Question: Describe the condition in detail:
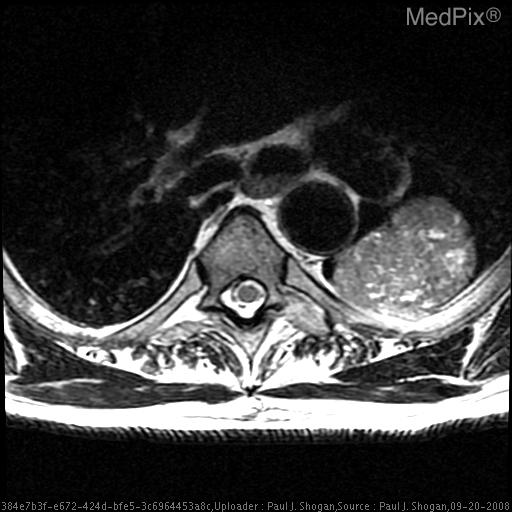
Answer: The disease is discussed as: Lesions/Condition:   Pulmonary Hamartoma

Predisposing Factors:

Most commonly occurs in the fourth to fifth decade.  Most common chromosomal abnormality involves the q13-q15 region of chromosome 12.

Symptoms:

Most patients presenting with peripheral pulmonary hamartomas are asymptomatic.  When symptomatic, hemoptysis is the most common presenting symptom.

Discussion:

Pulmonary hamartomas are benign neoplasm with 90% arising within the lung parenchyma, and are usually in a peripheral location.  They comprise approximately 5% of all solitary pulmonary nodules.  Pulmonary Hamartomas contain cartilage surrounded by fibrous connective tissue with variable amounts of fat, smooth muscle, and seromucous glands.  Approximately 30% contain calcium in the form of multiple clumps (‘popcorn’ calcification).

Generally, pulmonary hamartomas can be observed by CT alone.  Indications for transthoracic biopsy or resection are rapid growth, a size greater than 2.5 cm, or new pulmonary symptoms.

Radiology:

Chest Radiographs:
Well-circumscribed, smoothly marginated solitary nodule without lobar predilection.  Most pulmonary hamartomas are  smaller than 4 cm in diameter.  Calcification is visible in less than 10% of cases.

CT:
Well-circumscribed nodule with a smooth or lobulated border.
Composed entirely of fat, a mixture of fat and soft tissue, or fat and calcification.  Calcification when present is in the form of multiple clumps of calcium dispersed throughout the lesion (“popcorn” calcification)